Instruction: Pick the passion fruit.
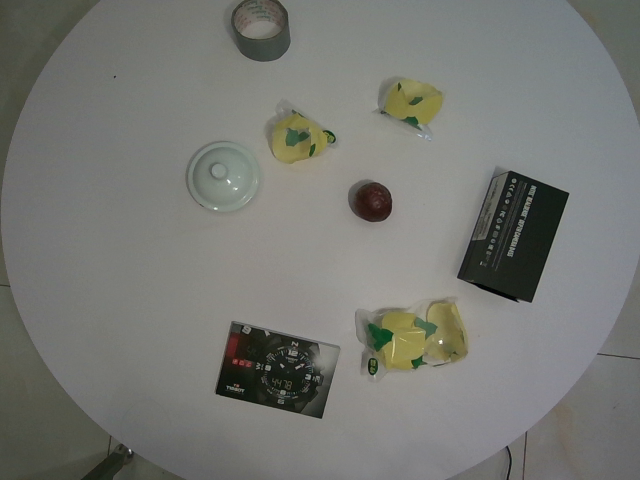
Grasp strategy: vertical